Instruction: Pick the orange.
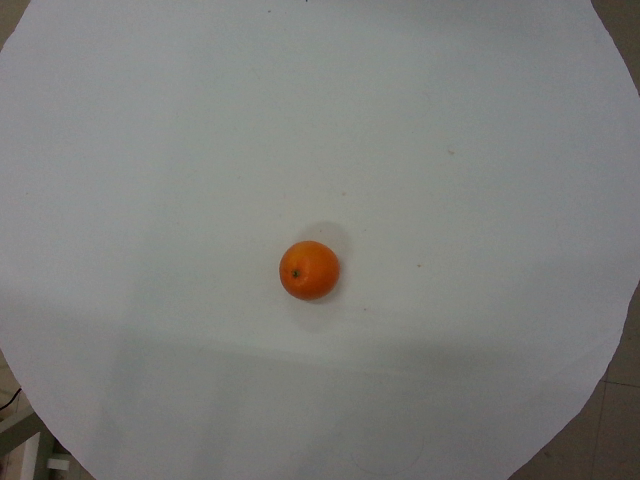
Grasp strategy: vertical